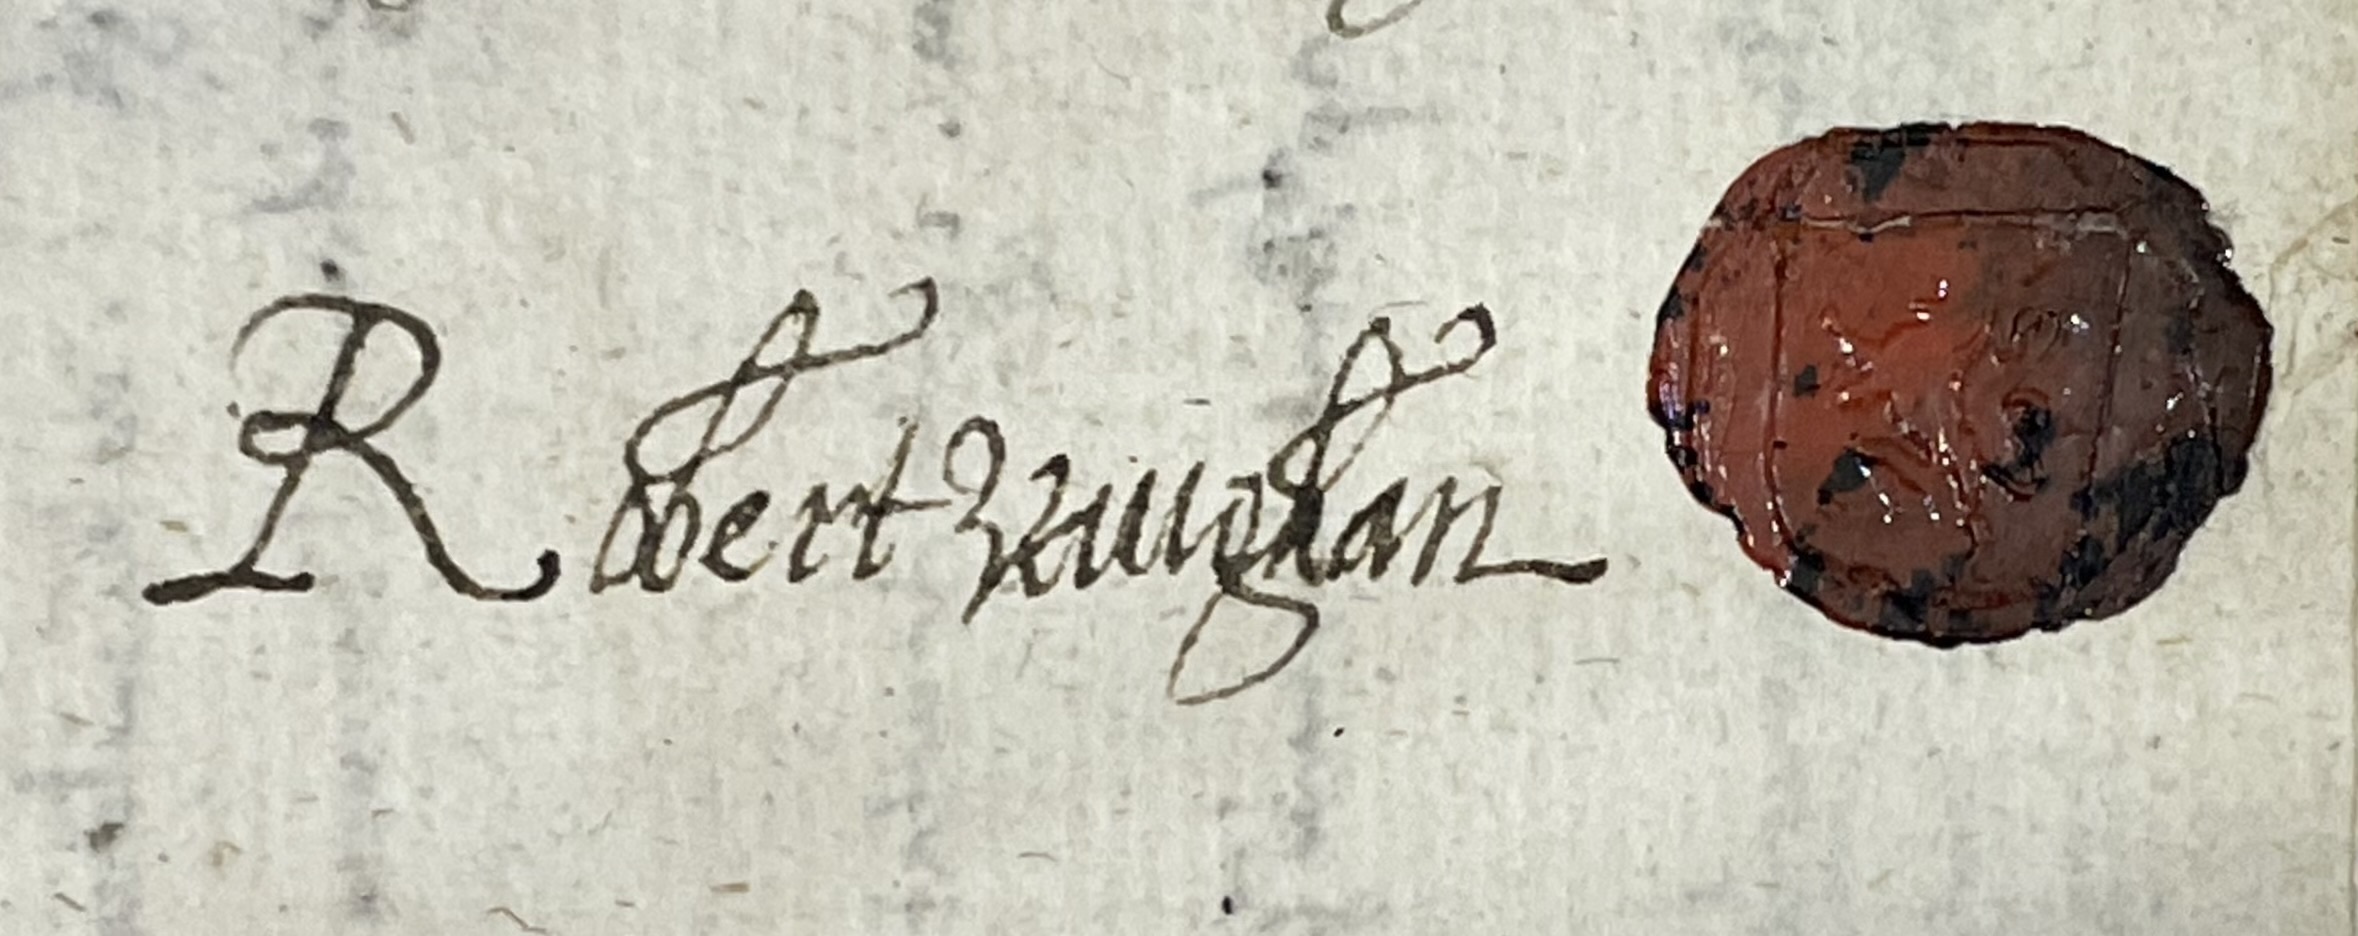
Signature of: robert vaughan